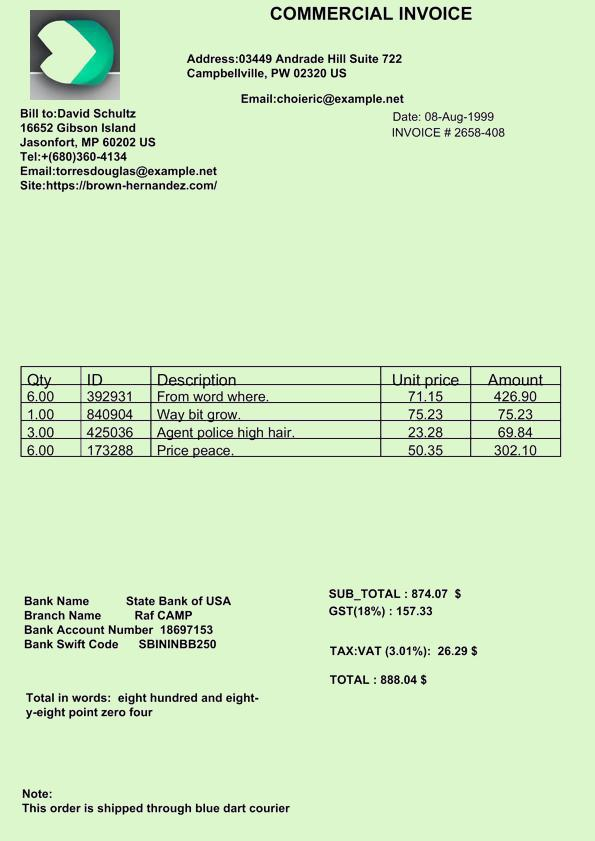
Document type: Invoice